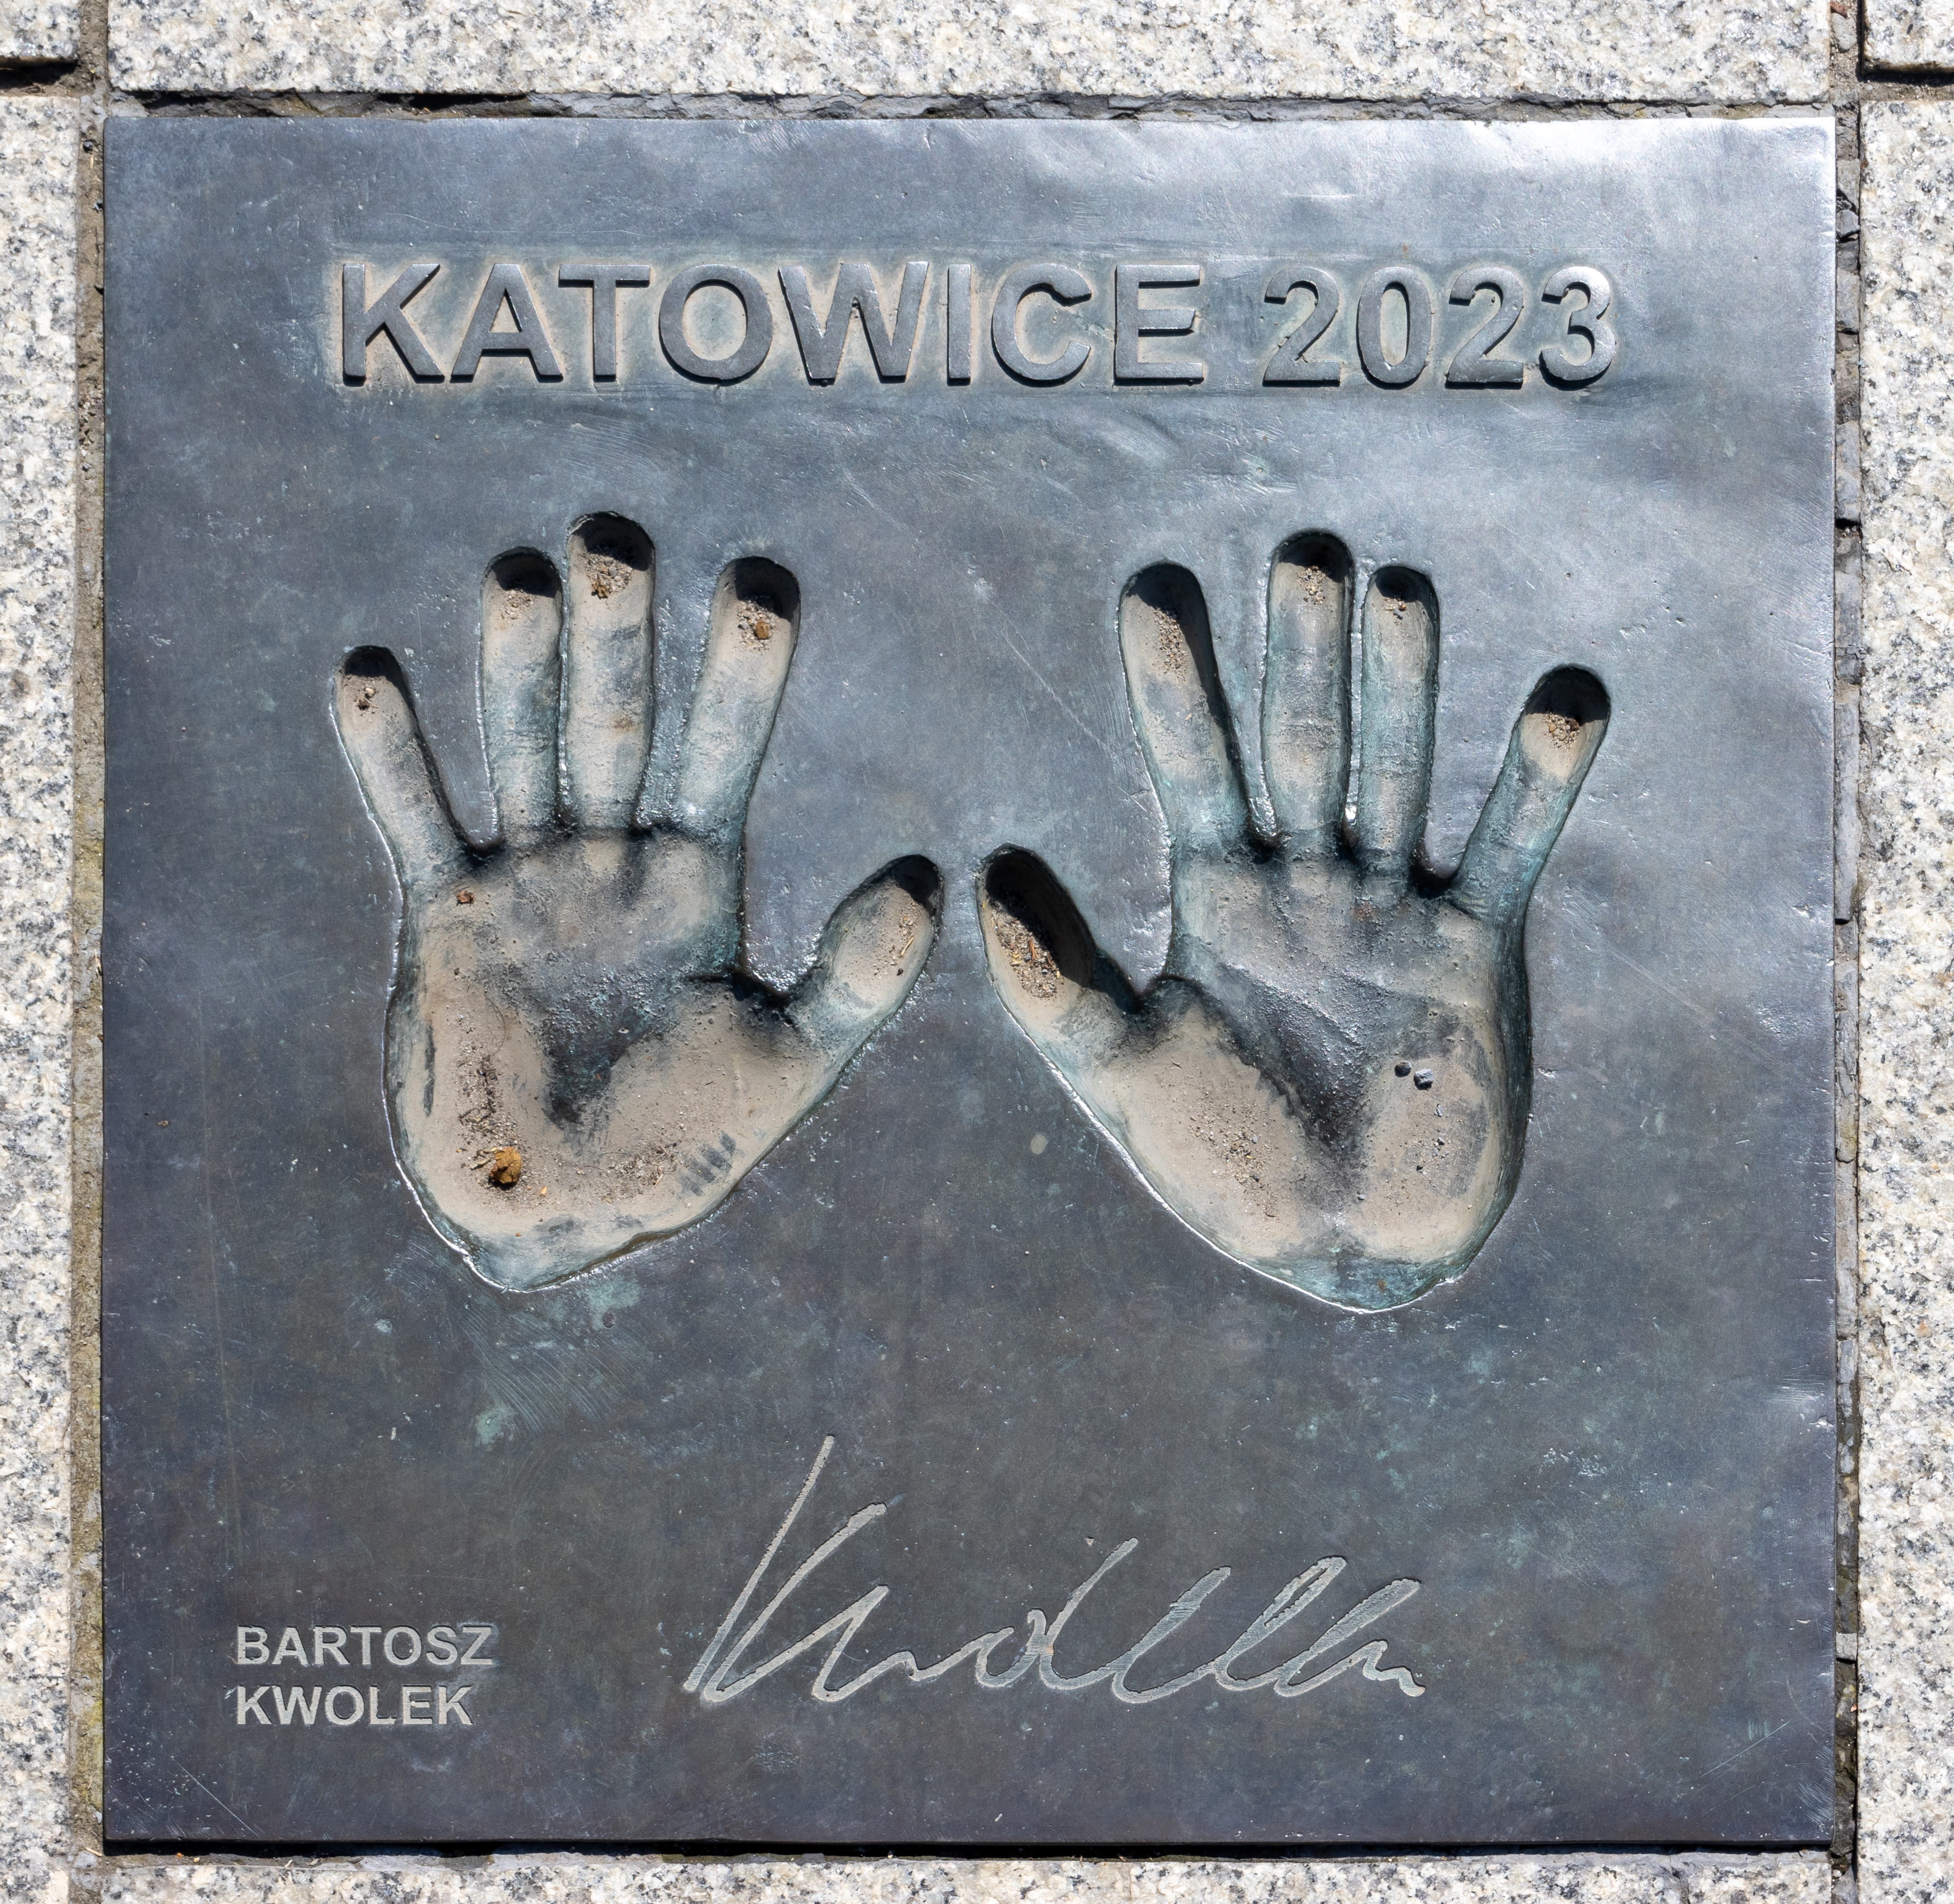
Signature of: bartosz kwolek